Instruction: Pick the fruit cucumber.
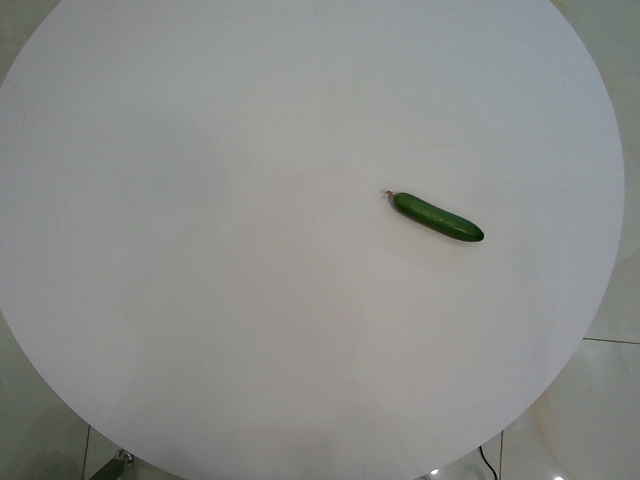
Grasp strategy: vertical